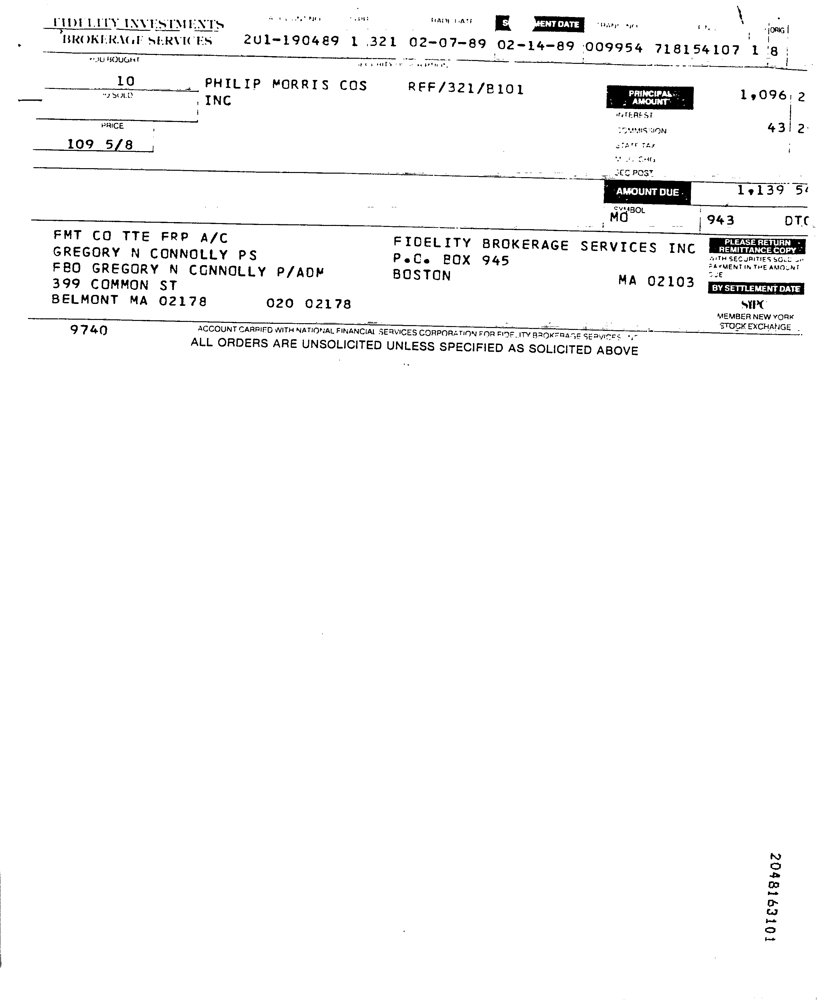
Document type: Invoice